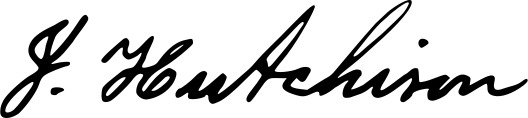
Signature of: james hutchison